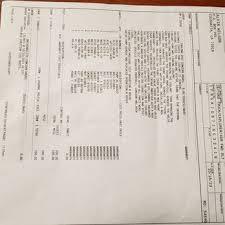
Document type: Invoice